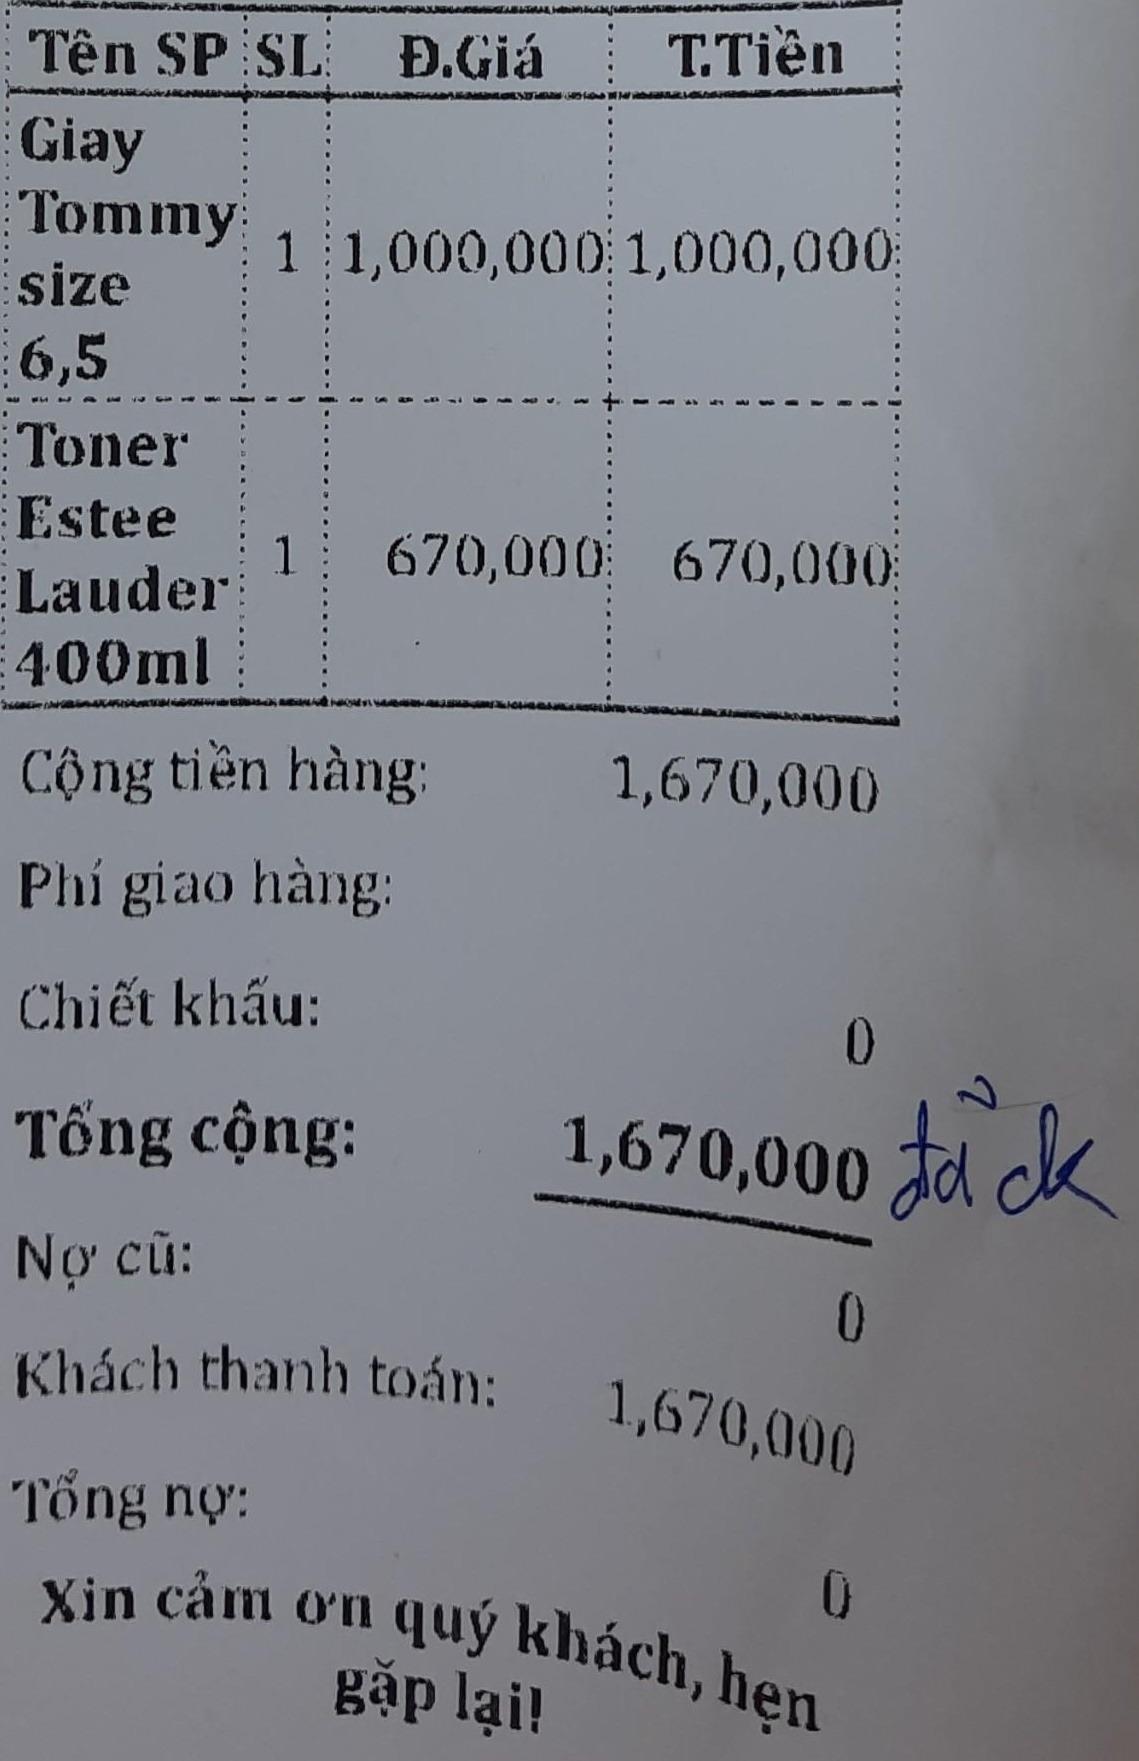
<table>
<tr>
<th>Tên SP</th>
<th>SL</th>
<th>Đ.Giá</th>
<th>T.Tiền</th>
</tr>
<tr>
<td>Giay Tommy size 6,5</td>
<td>1</td>
<td>1,000,000</td>
<td>1,000,000</td>
</tr>
<tr>
<td>Toner Estee Lauder 400ml</td>
<td>1</td>
<td>670,000</td>
<td>670,000</td>
</tr>
</table>

Cộng tiền hàng: 1,670,000
Phí giao hàng:
Chiết khấu: 0
Tổng cộng: 1,670,000 đã ck
Nợ cũ: 0
Khách thanh toán: 1,670,000
Tổng nợ: 0
Xin cảm ơn quý khách, hẹn gặp lại!